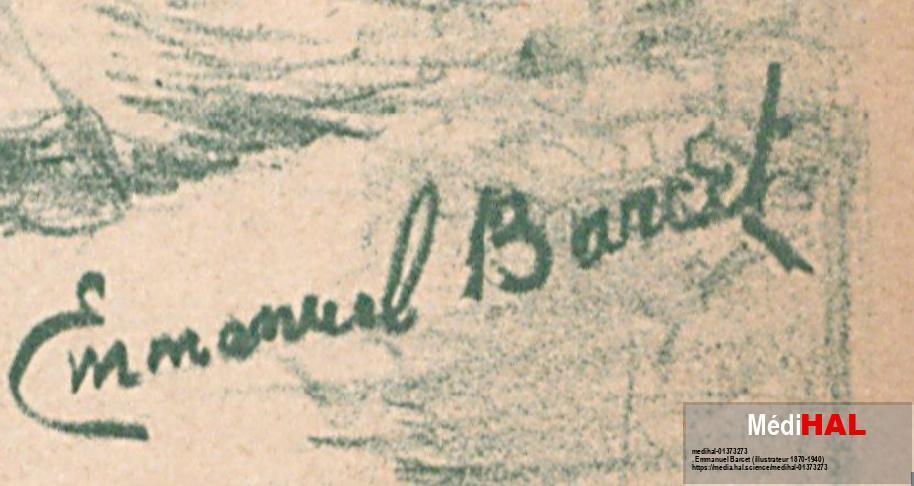
Signature of: emmanuel barcet